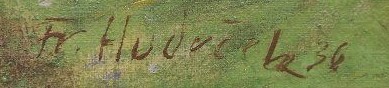
Signature of: františek hudeček